Question: What jurisdiction, city, or county is the document associated with?
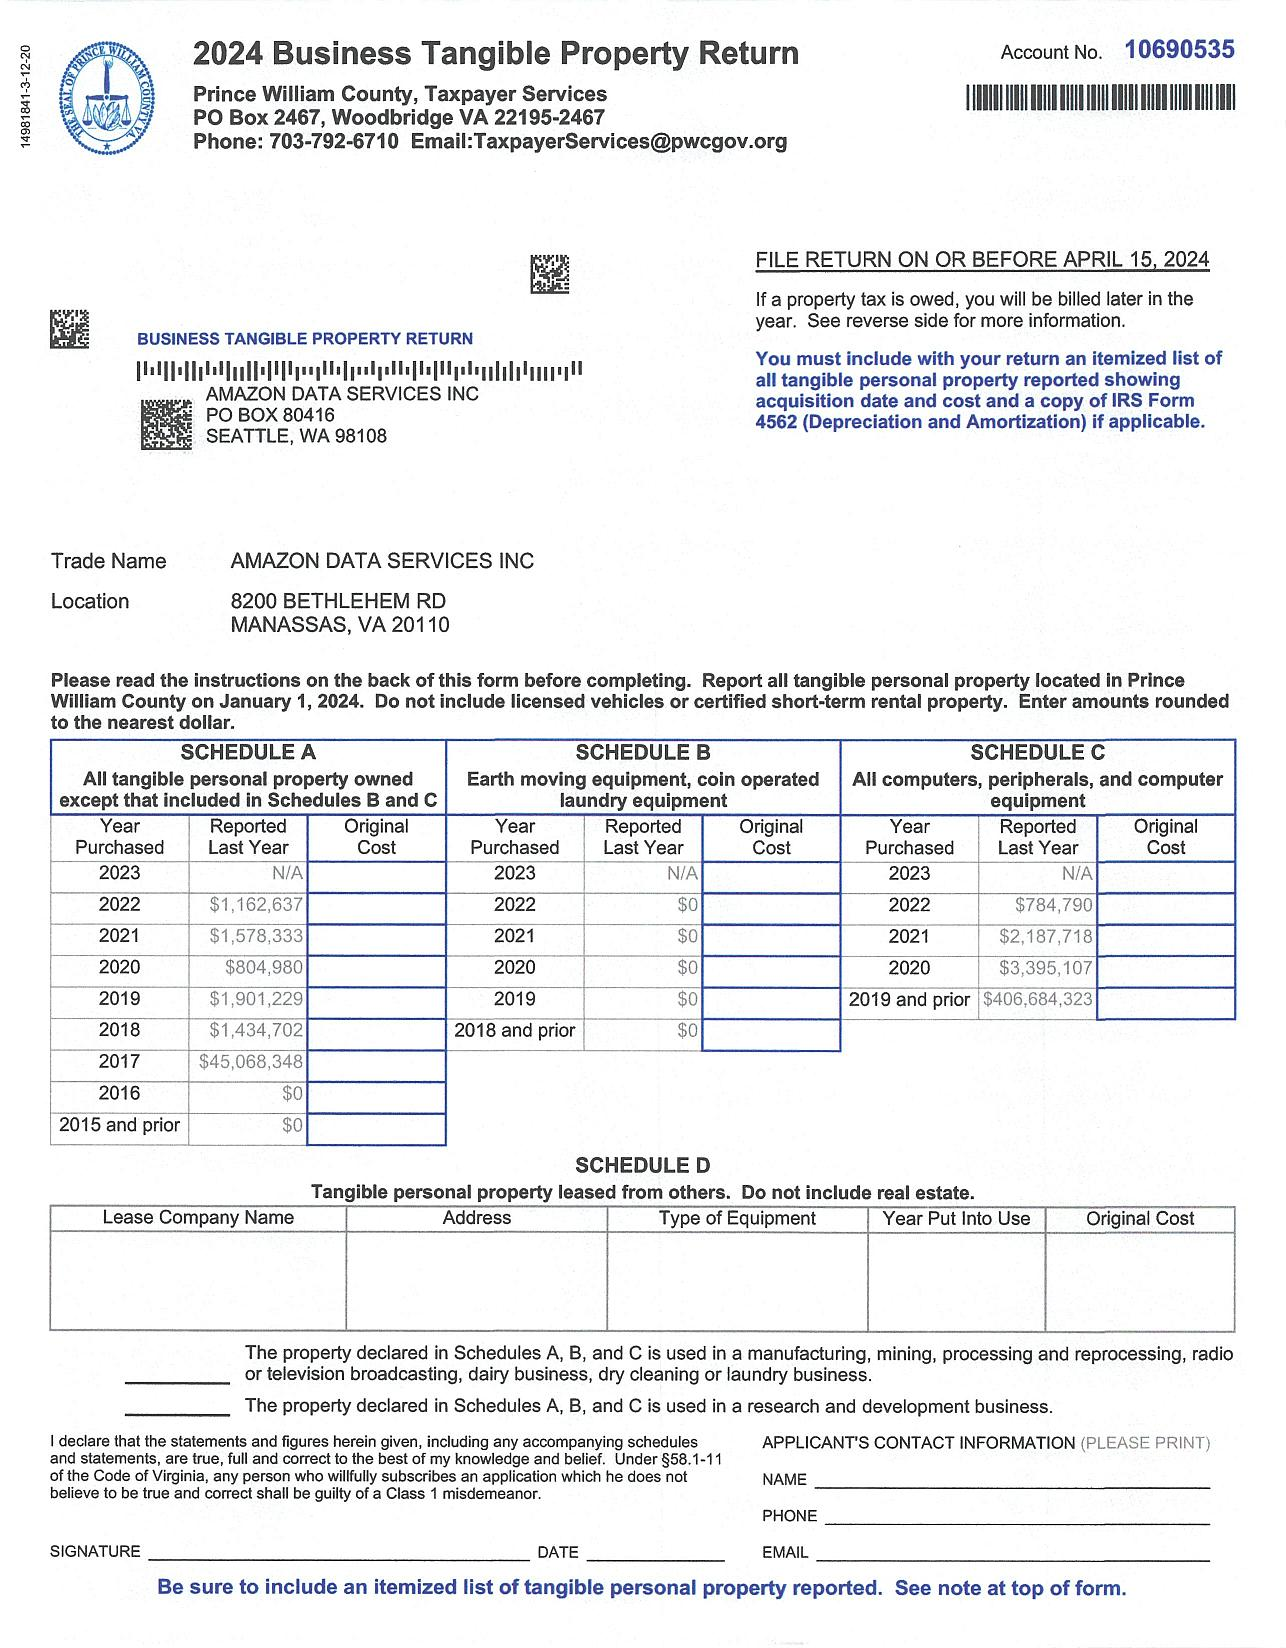
Answer: "Prince William County"